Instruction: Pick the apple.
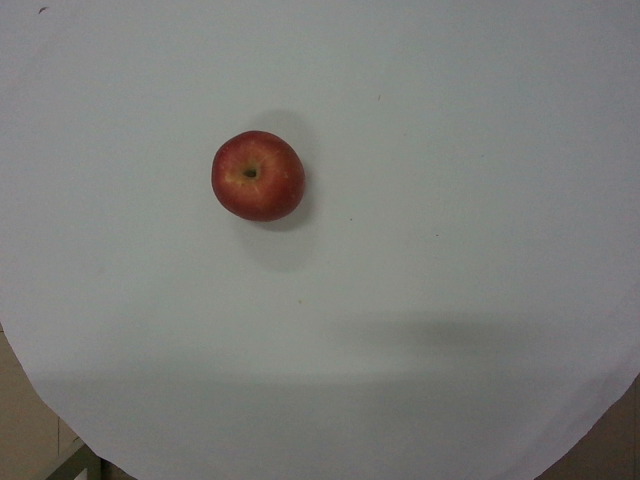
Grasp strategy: vertical